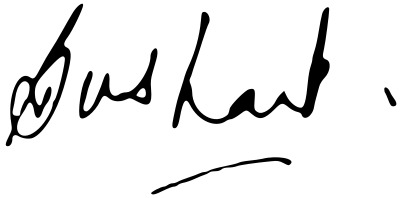
Signature of: sushant singh rajput